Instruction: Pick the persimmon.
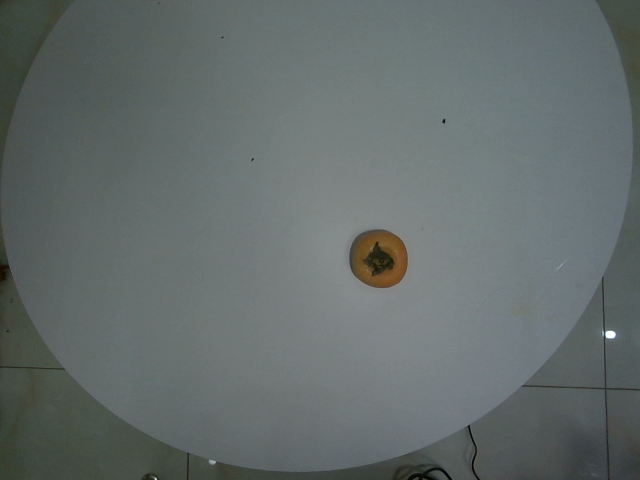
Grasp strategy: vertical